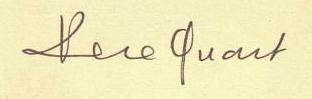
Signature of: joan oliver i sallarès